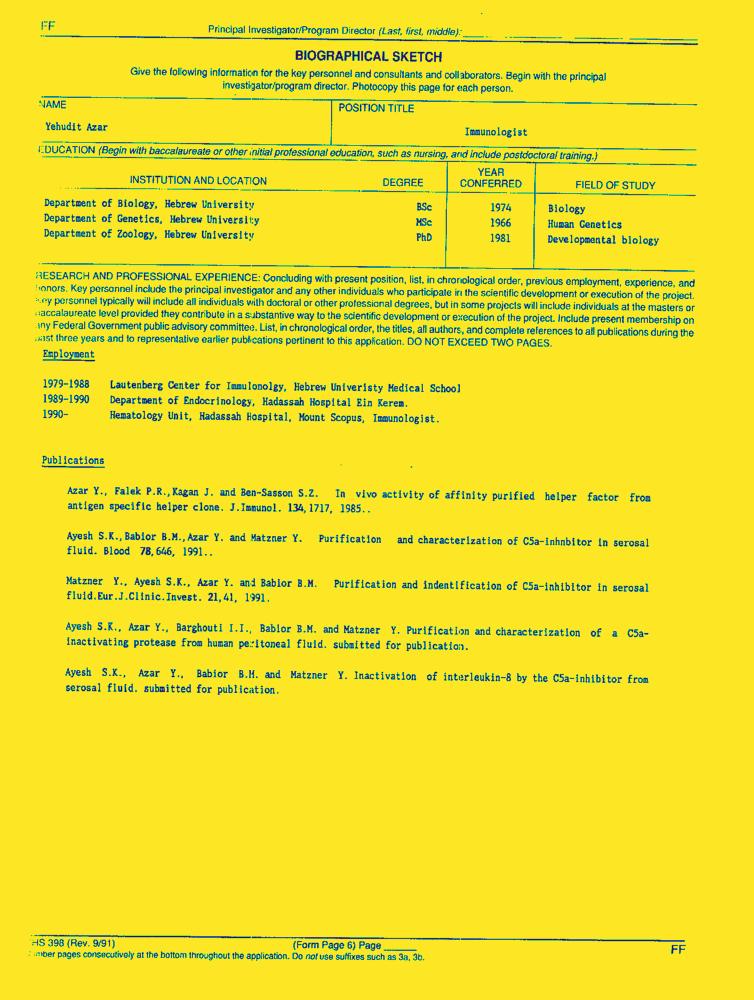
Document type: Resume-Doc